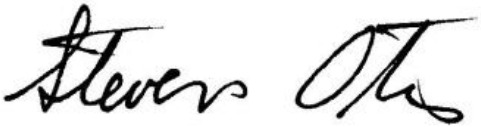
Signature of: steven otis